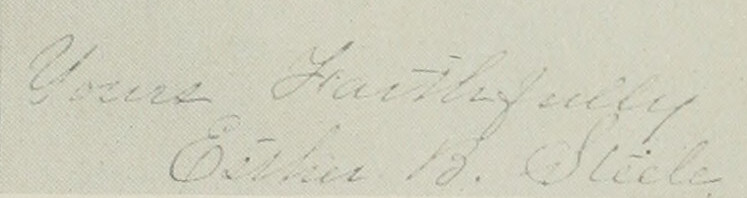
Signature of: esther baker steele